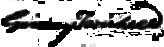
Signature of: ginery twichell